Question: Describe the condition in detail:
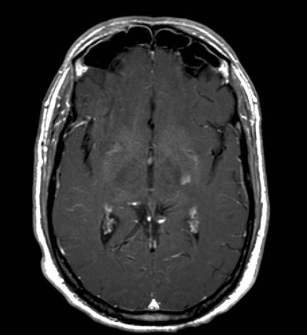
Answer: The disease is discussed as: Monocular Blindness - Optic nerve proximal to Chiasm
• Retinal Detachment
• Central Retinal Artery/Vein Occlusion
• Optic Neuritis
• Trauma
• Tumor

Bitemporal Hemianopsia - Suprasellar lesion behind chiasm
• Pituitary Adenoma

Homonymous Hemianoposia - Distal to Chiasm:
• 40% Occipital, 25% Temporal, 5% optic tract and LGB
• 70% infarcts, 15% neoplasms, 5% hemorrhage, ??% trauma
>>>PCA infarct
>>>MCA infarct
>>>AChA infarct (Eur Neurol 2000;43(1):35-8)
>>>Watershed Infarcts (Acta Med Scand 1984;216(4):417-22)
>>>Carotid Dissection (J Neuroophthalmol 1999 Jun;19(2):136-9)
>>>Chiropractic Manipulation (Am J Ophthalmol 1997 Jun;123(6):851-2)
• Lateral Geniculate Body (LGB)
• Occipital Infarct
>>>Unilateral progressing to Bilateral (J Neurol Neurosurg Psychiatry 1983 Jan;46(1):78-80)

Quandrantanopsia - Optic Radiations distal to LGB (Lateral Geniculate Body)  Lesions in Myer's loop cause a superior quadrantanopsia.

Test yourself:
http://www.thinkingmedicine.com/elearning/vfield/
http://www.thebarrow.org/Education_And_Resources/Barrow_Quarterly/205263
http://en.wikipedia.org/wiki/Lateral_geniculate_nucleus
http://en.wikipedia.org/wiki/File:ERP_-_optic_cabling.jpg
http://www.ihrfoundation.org/intracranial/hypertension/info/C68/
http://www.osnsupersite.com/view.aspx?rid=29843
http://www.reingoldeyecenter.com/glaucoma.aspx